Question: What is the date of the hearing as scheduled in the document?
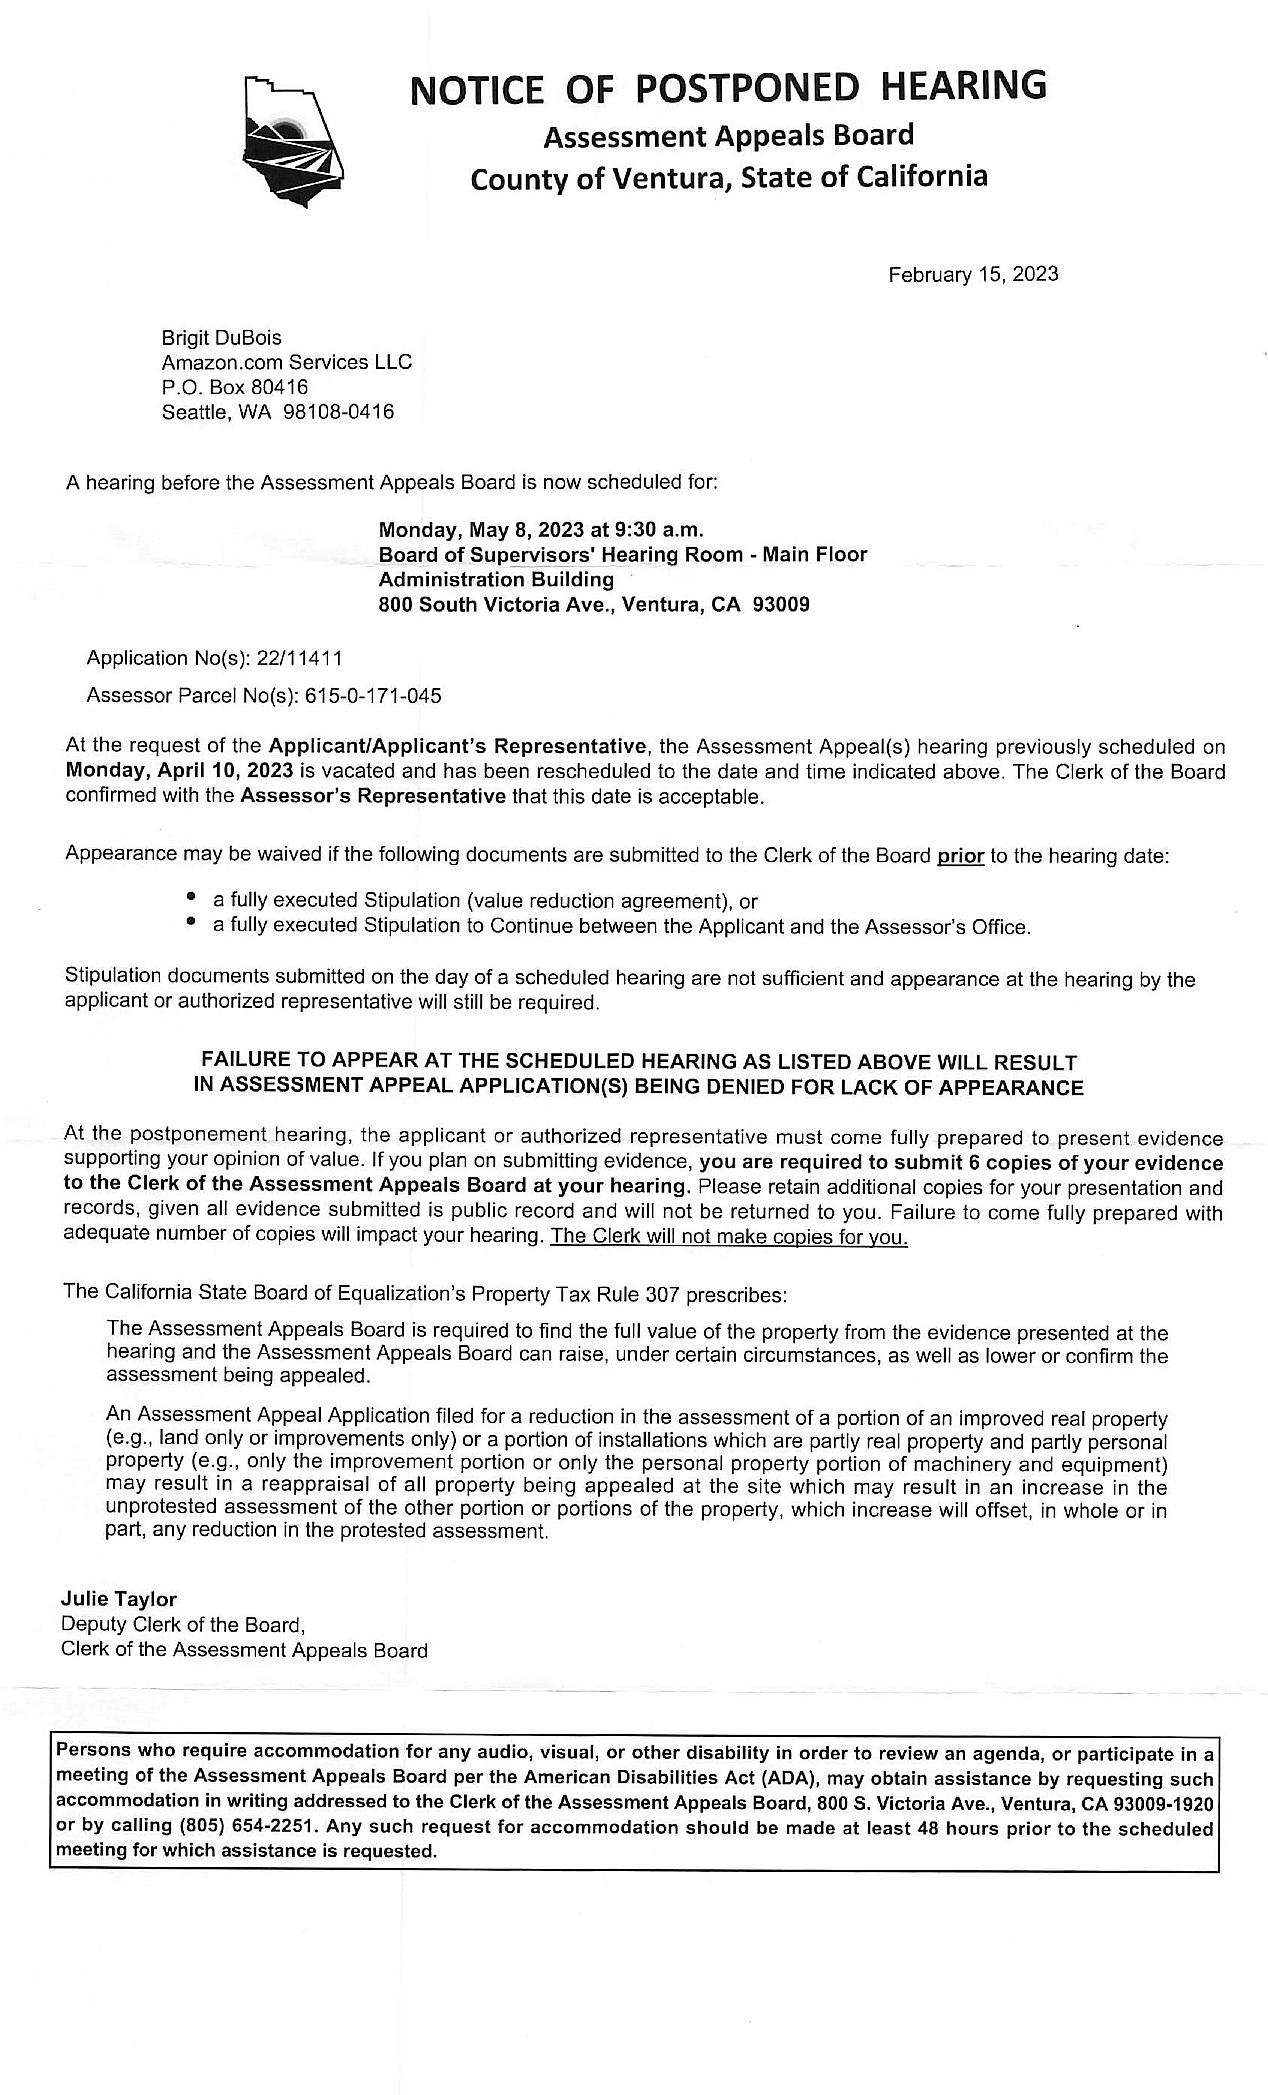
Answer: "May 8, 2023 at 9:30 a.m."